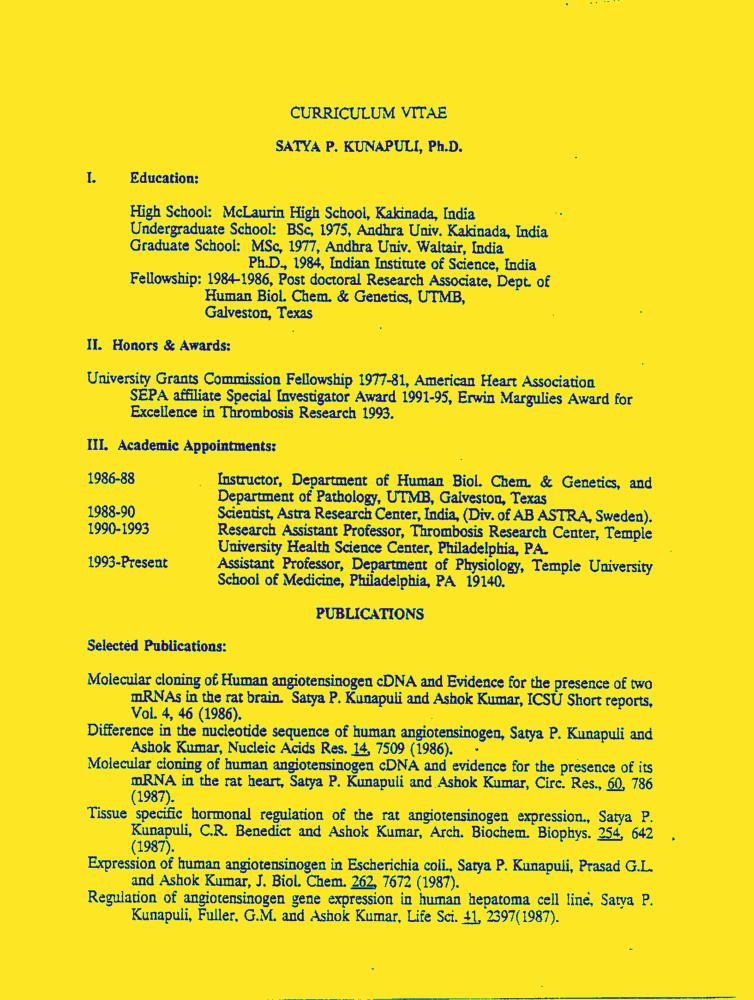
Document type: Resume-Doc